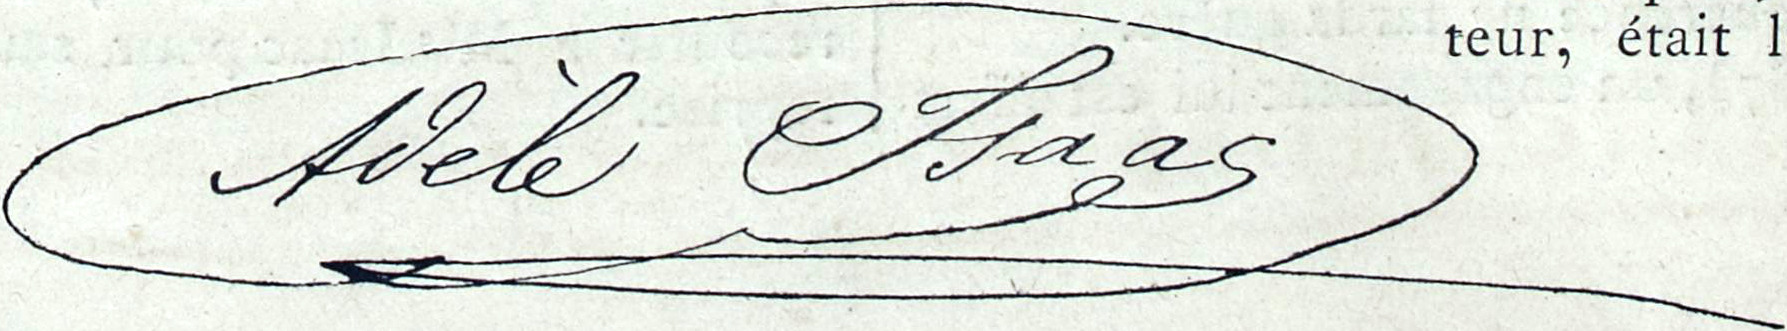
Signature of: adèle isaac